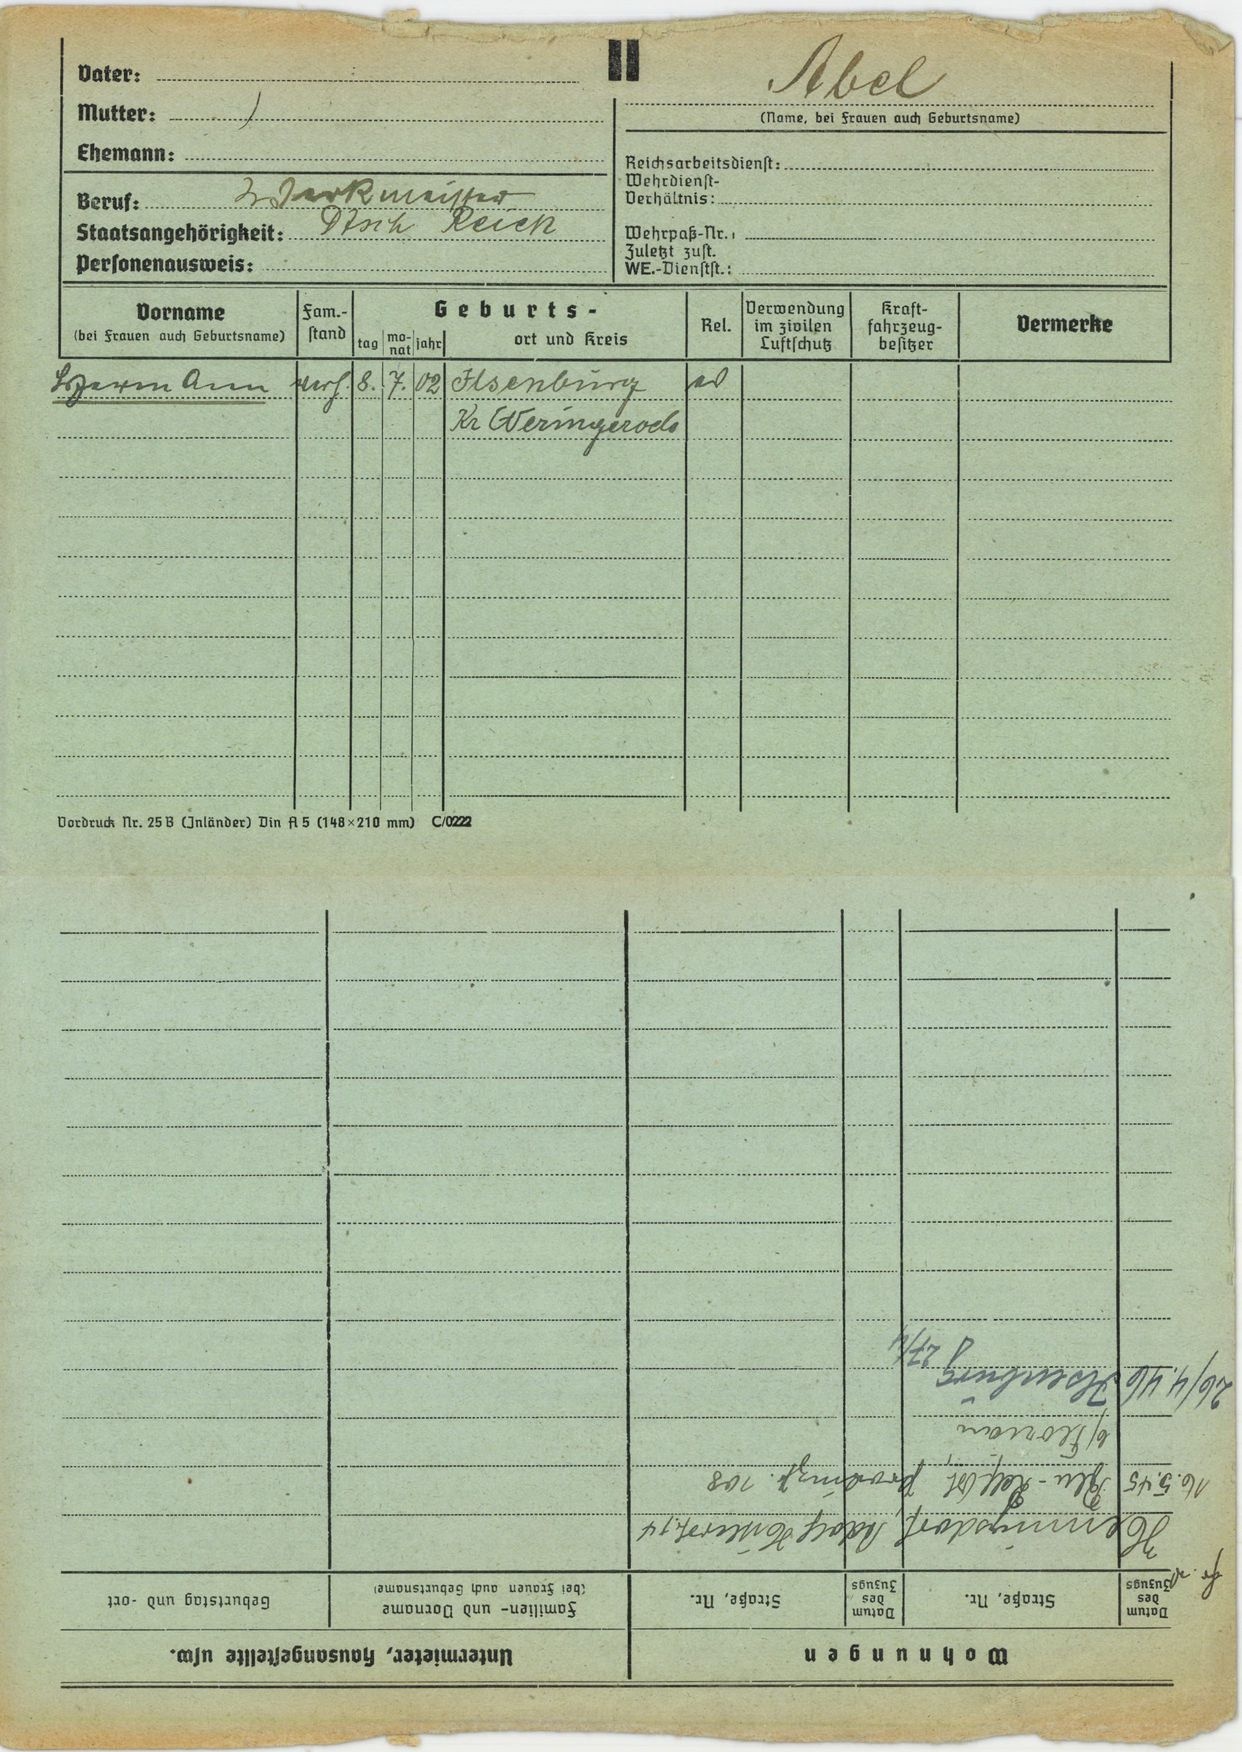
Abel